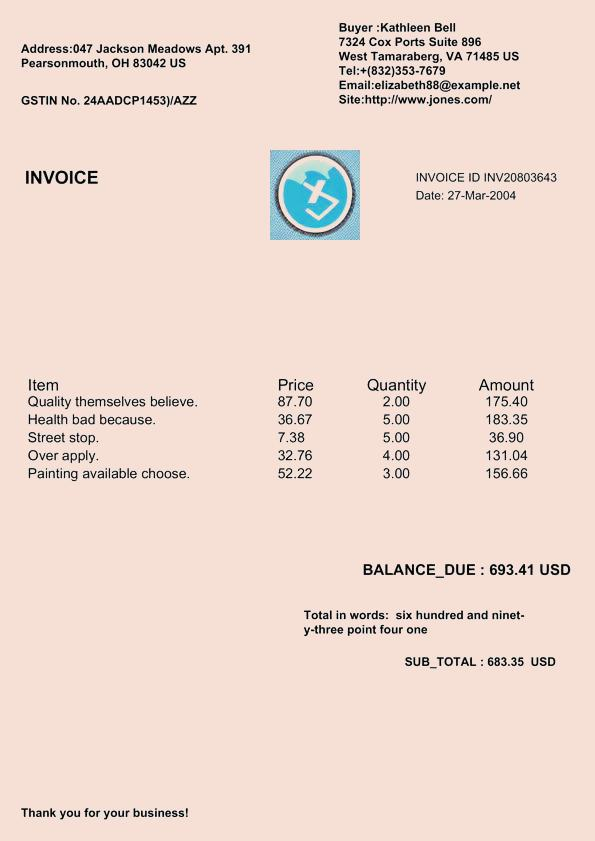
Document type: Invoice